Question: Describe the condition in detail:
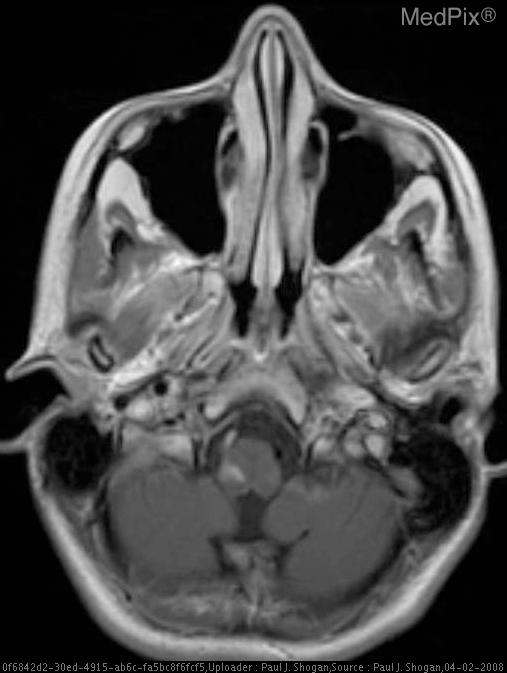
Answer: The disease is discussed as: Dissections may be spontaneous or traumatic; regardless of the etiology, the underlying pathology is the same: disruption of the intima with extravasation of blood into the vessel wall with subsequent extension of thrombus between the planes of the vessel wall (usually between the intima and media). The most common type is the subintimal dissection, although subadventitial dissections (clot extension in the plane between the media and adventitia) also occur.

Two theories exist with regard to the etiology of dissections, each of which invokes intimal injury as a final common pathway:
1). An intimal tear occurs, allowing clot propagation within the vessel wall.
2). A primary intramural hematoma develops and eventually ruptures through the intimal lining into the vessel lumen.

Traumatic dissections result from three basic mechanisms of injury:

1). Penetrating injuries, which include gunshot wounds, knife wounds, intra-oral trauma (pencils, sticks). With regard to characterizing the location of penetrating injuries, the neck is divided into three anatomic zones:
*Zone 1: below the level of the cricoid cartilage.
*Zone 2: between the level of the cricoid and the level of the mandibular angle.
*Zone 3: superior to the level of the mandibular angle.

2). Nonpenetrating injury due to spine fracture-subluxation injuries.

3). Blunt injury to the carotid arteries.

Vertebral artery dissections account for approximately 20% of cases of cervical vascular injuries and most commonly occur between the skull base and the upper cervical spine. Less commonly, the injury occurs between the vessel’s origin from the subclavian artery and the C6 foramen transversarium. Mid-cervical vertebral artery injuries occur in approximately 5% of patient with fractures involving the foramina transversaria.

Internal carotid artery dissections are the most common of all craniocervical dissections, frequently (70% of cases) involve both the cervical and petrous segments of the ICA, and usually spare the carotid bulb. Dissections involving the intracranial internal carotid artery segments, while rare, do occur.

The radiographic appearance of the contrast-opacified vertebral artery on the lateral view is as follows: the vertebral artery takes a nearly vertical course as it traverses the C6 through C3 foramina transversaria. Immediately after passing through the vertebral canal of C2, the vessel forms an inverted L and turns laterally within C2. It then exits C2 and turns cephalad to pass through the vertebral canal of C1. On exiting the transverse foramen of the atlas, it then courses sharply posteriorly along the posterior ring of C1, completing the appearance of a half square. Finally, it turns anterosuperiorly (a hairpin turn) to pierce the dura as it passes through the foramen magnum.